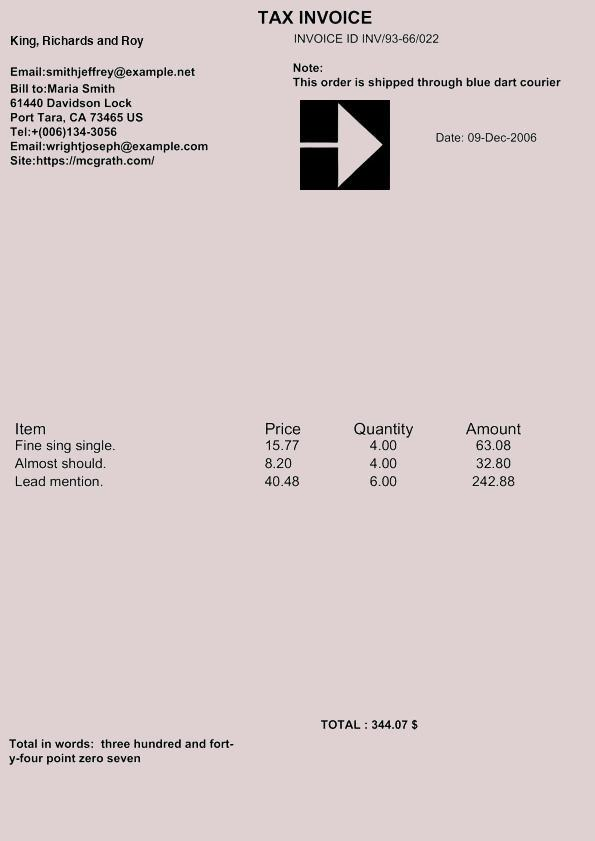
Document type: Invoice